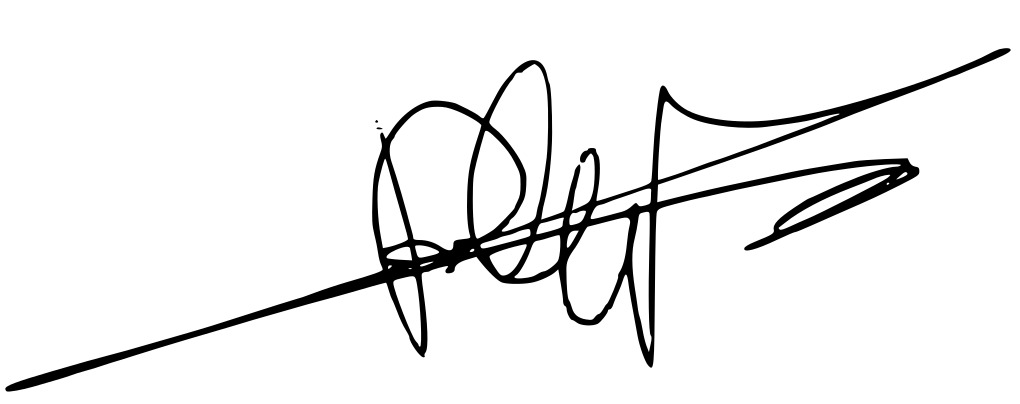
Signature of: piotr misiło